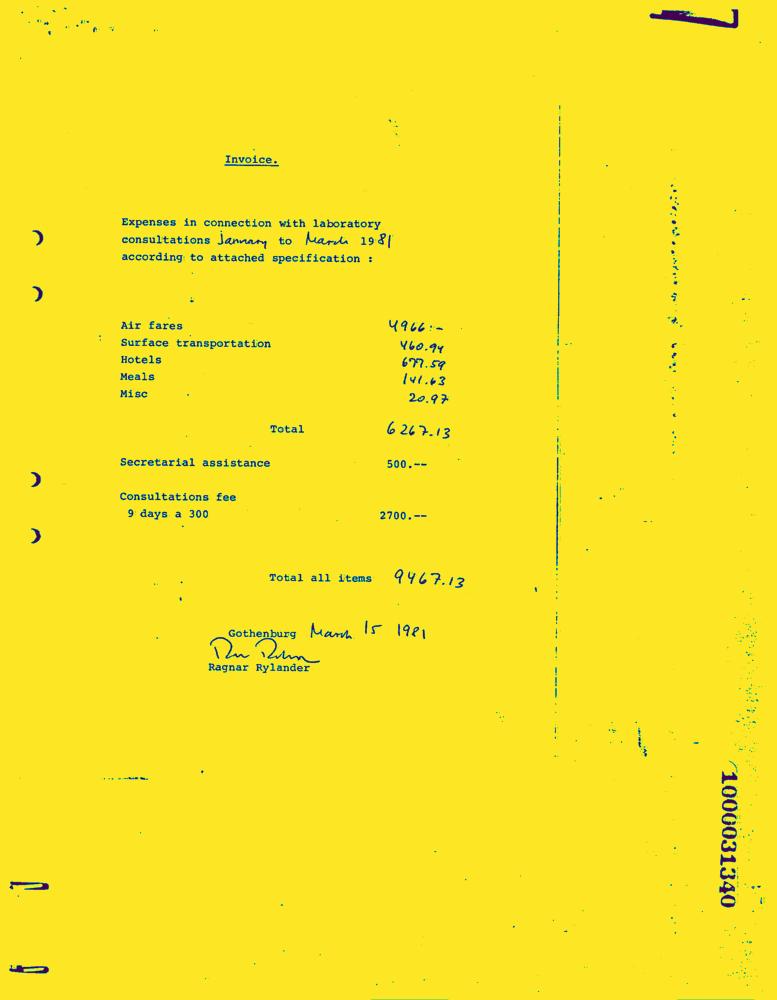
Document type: Invoice-Doc